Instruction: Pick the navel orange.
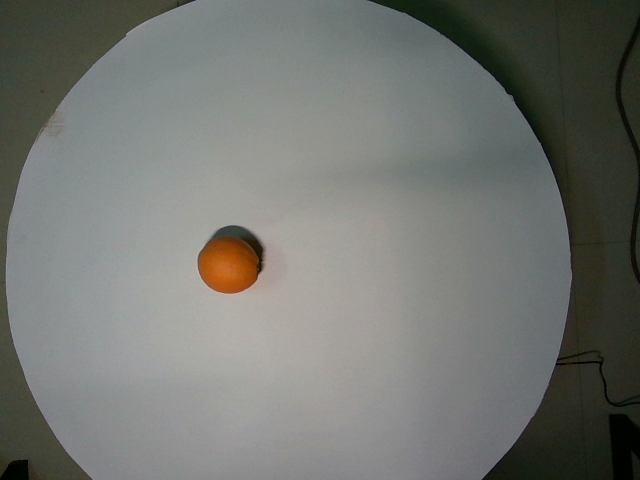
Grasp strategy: vertical